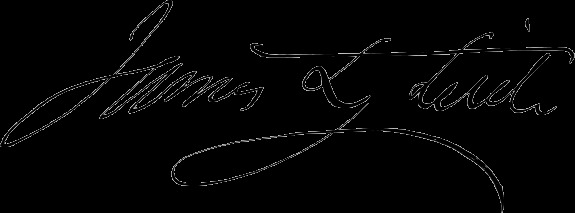
Signature of: james lovell little